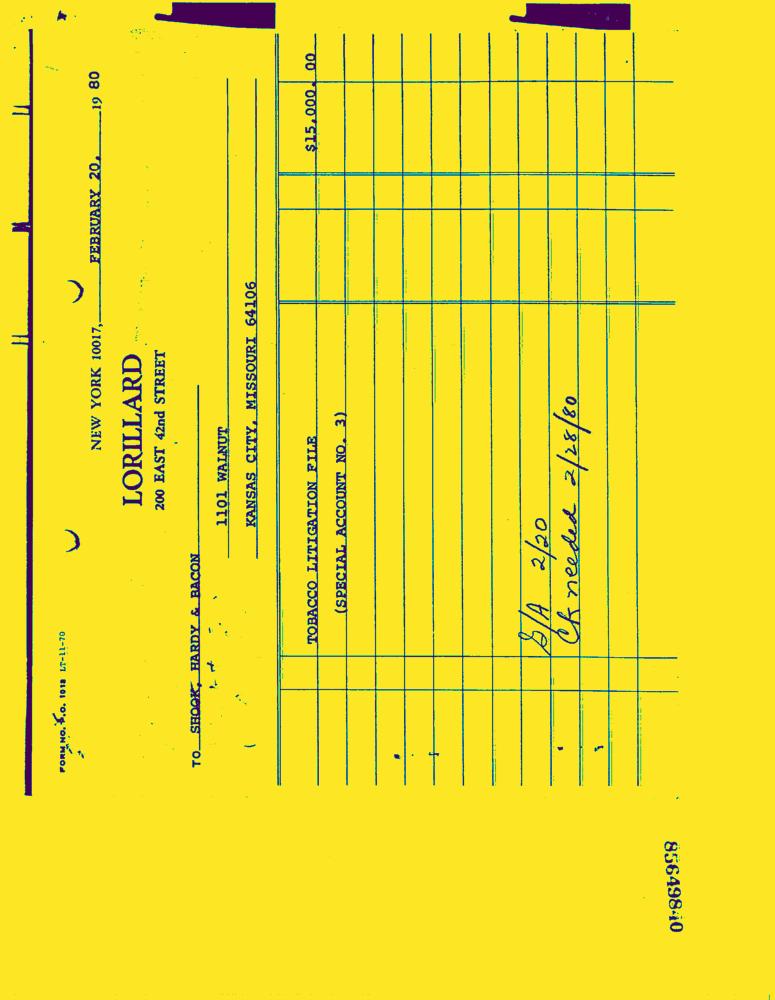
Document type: Invoice-Doc